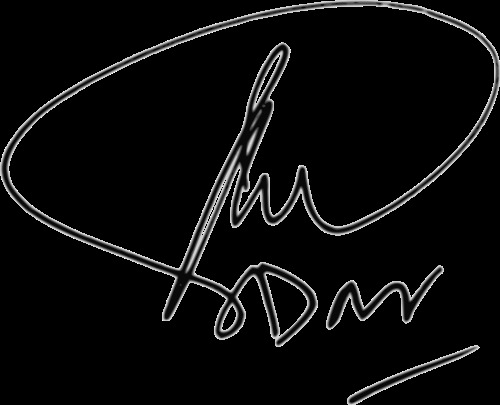
Signature of: ishaq dar